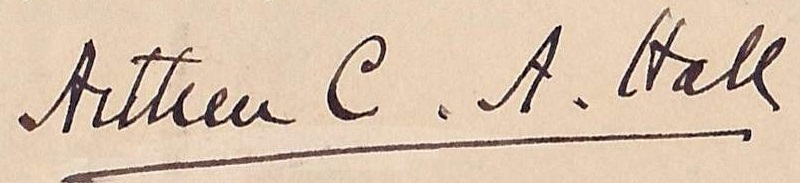
Signature of: arthur c a hall